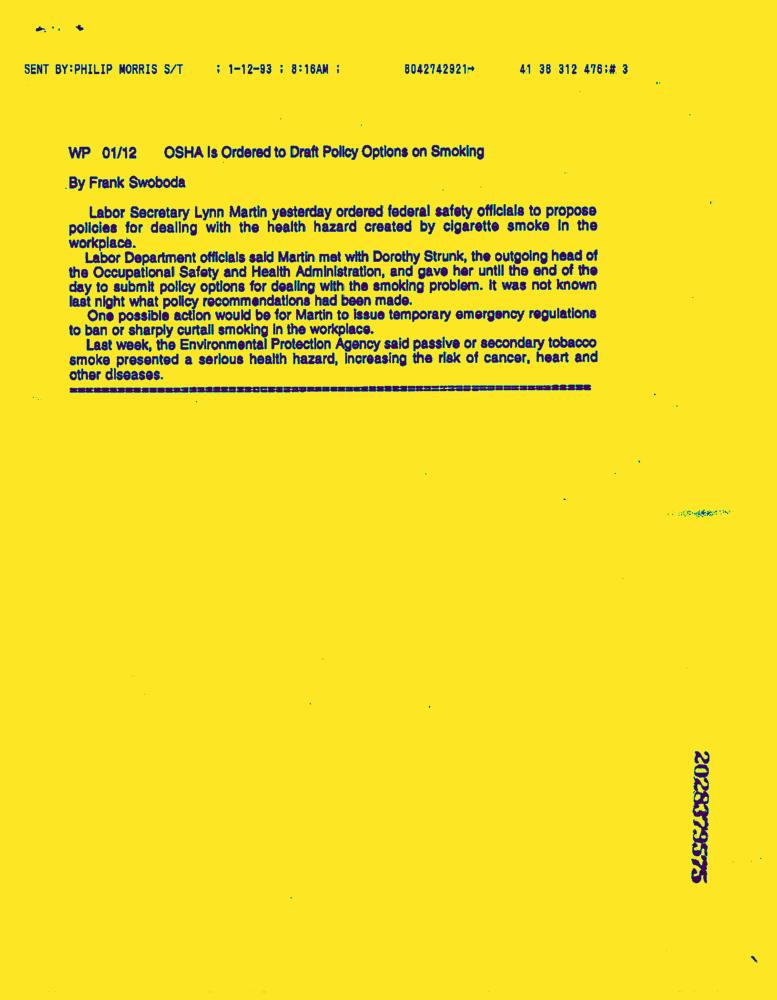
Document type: News-Article